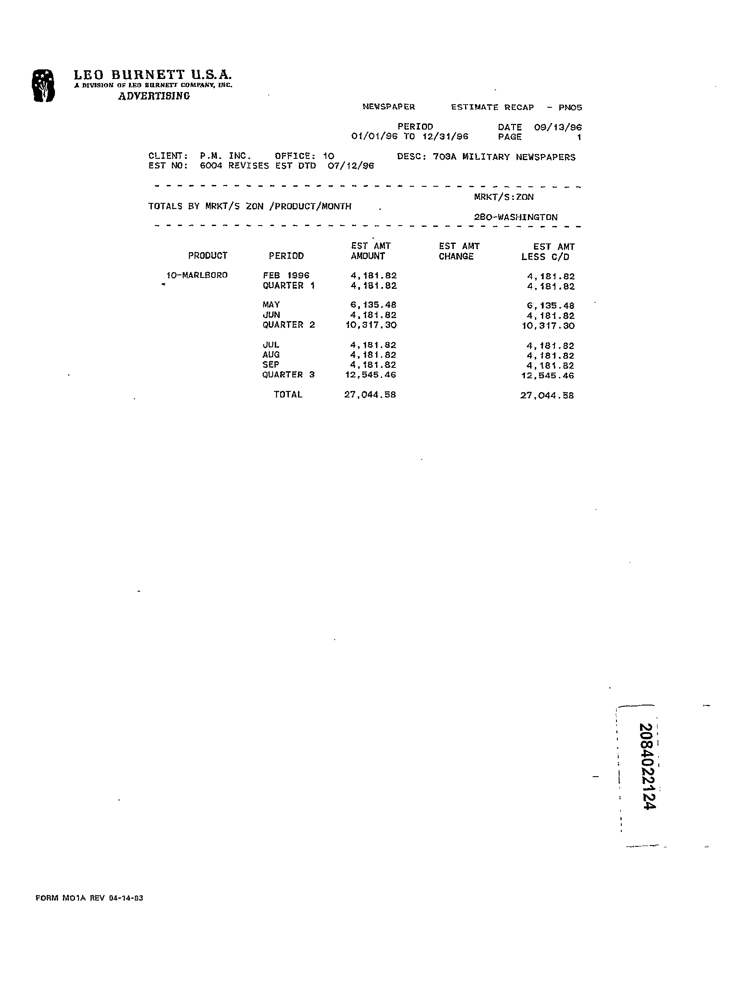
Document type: Invoice